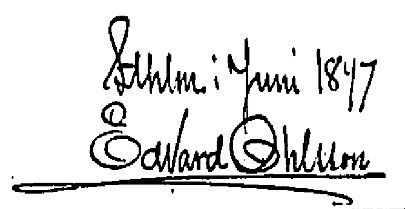
Signature of: edward ohlsson